Question: What is the suspected problem?
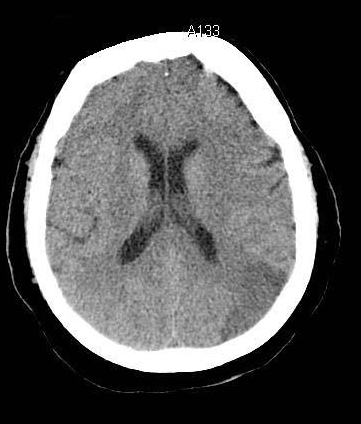
Answer: The findings suggest Noncontrast CT shows hypodensity in L parietal lobe with no visible compression of other structures.  No hyperdens or hemorrhagic areas are noted.

MRI DWI image shows hyperintense signal within same area demonstrating restricted diffusion of water molecules.. Noncontrast CT shows hypodensity in L parietal lobe with no visible compression of other structures.  No hemorrhage noted.. The patient might have a history of 74 yo WF with Diabetes and HTN, S/P cystectomy, TAH/RSO and ventral hernia now with acute mental status changes 2 days post op.  On first night postop, patient had a one-hour episode of hypotension (SBP 80-90).